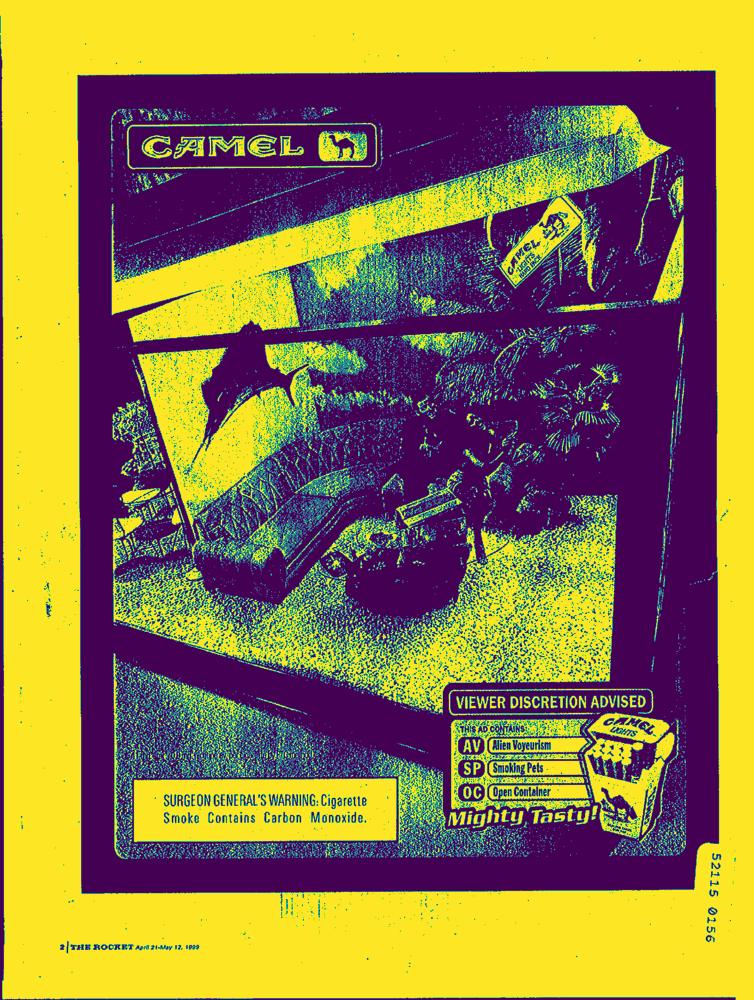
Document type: AD